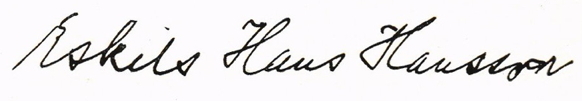
Signature of: eskils hans hansson